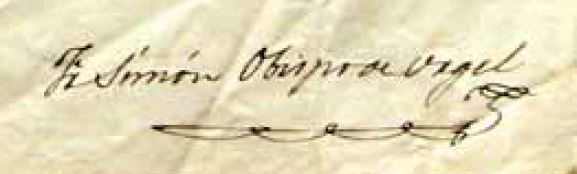
Signature of: simó de guardiola y hortoneda